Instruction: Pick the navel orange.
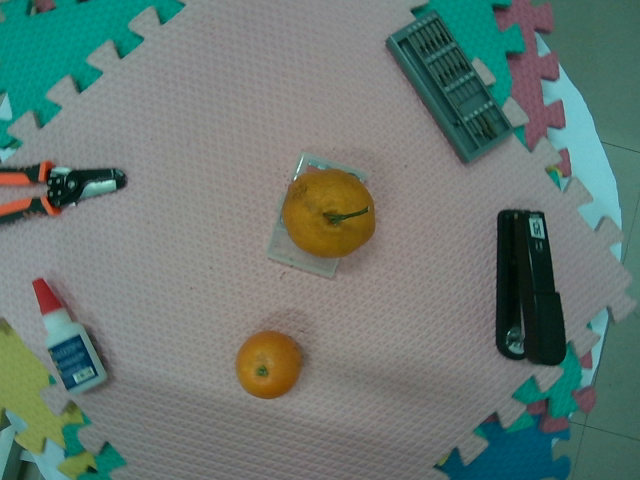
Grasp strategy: vertical